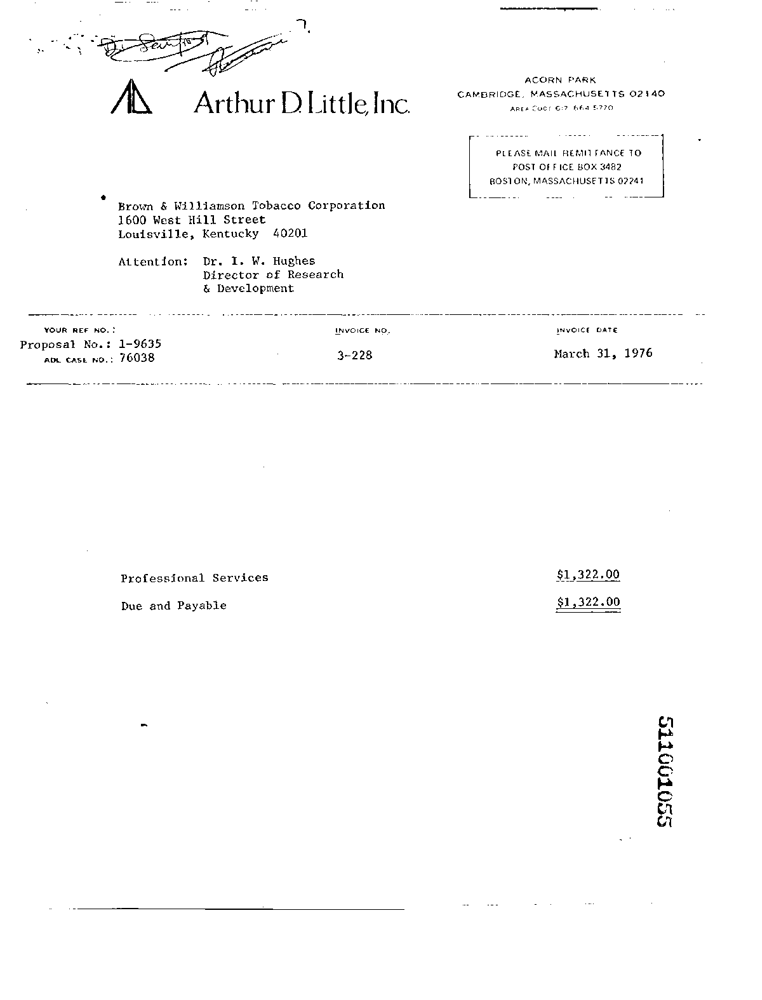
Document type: Invoice